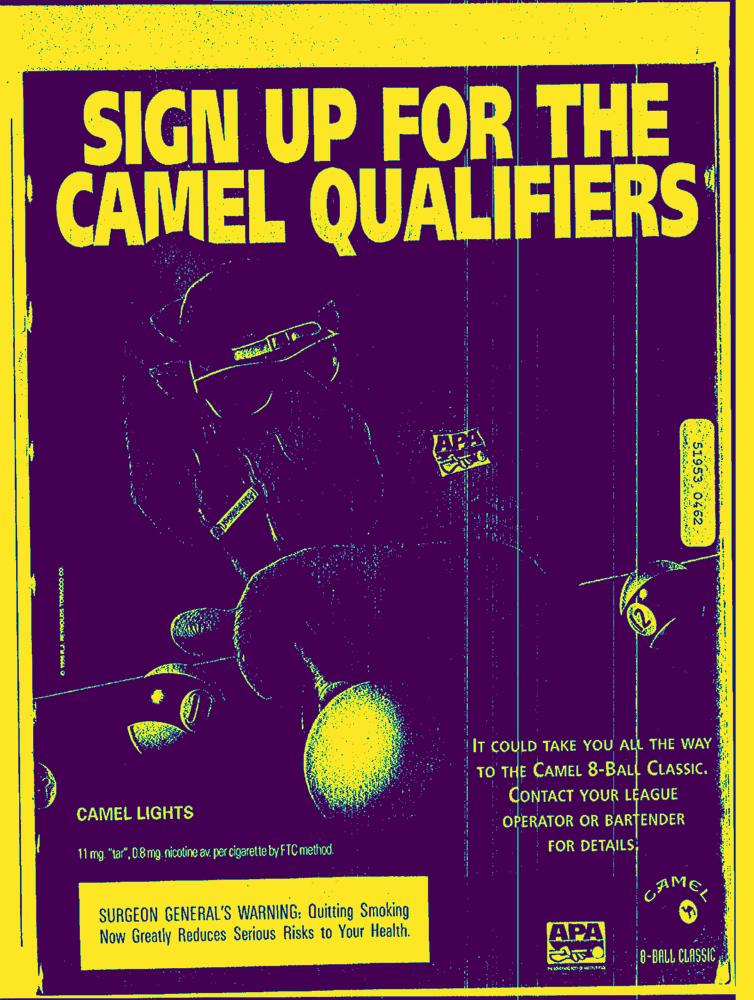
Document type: AD